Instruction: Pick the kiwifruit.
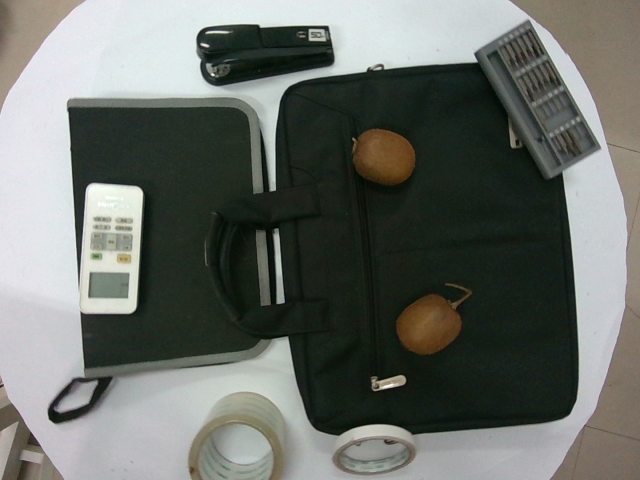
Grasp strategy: vertical